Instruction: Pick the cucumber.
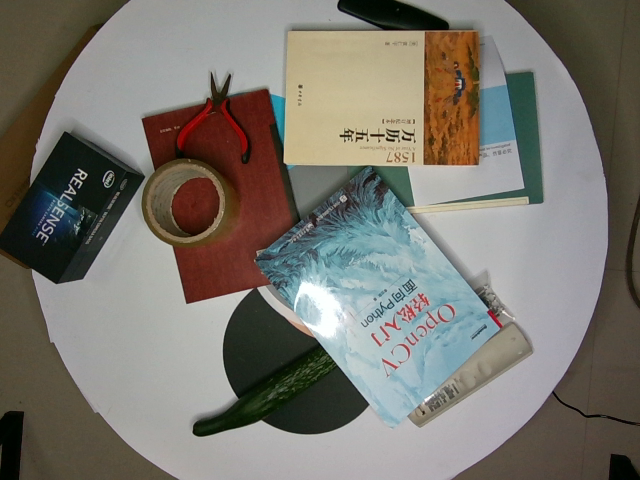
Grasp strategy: vertical